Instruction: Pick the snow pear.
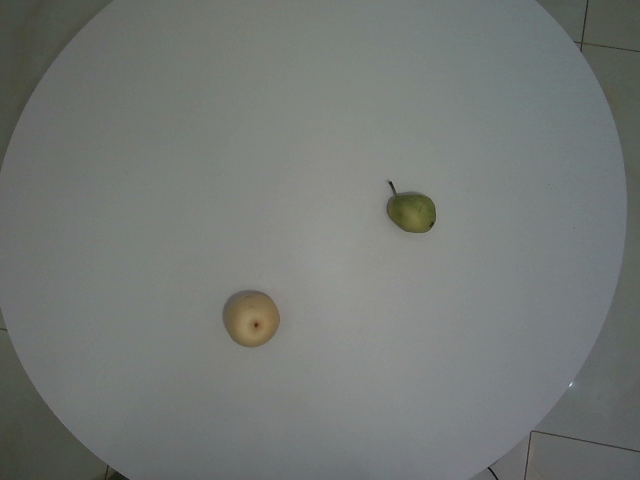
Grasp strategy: vertical